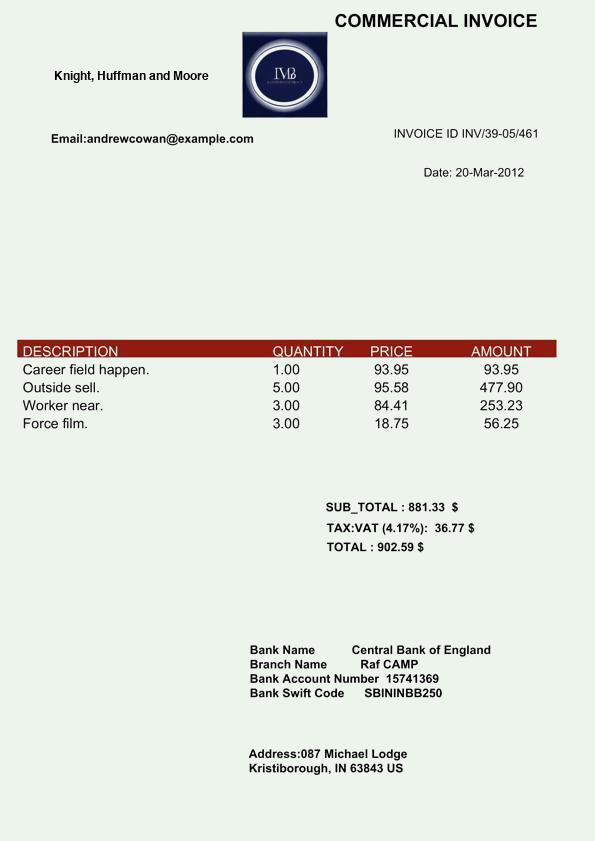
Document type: Invoice